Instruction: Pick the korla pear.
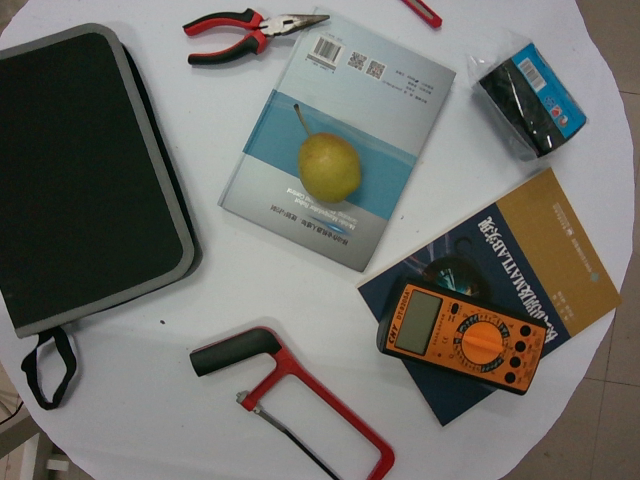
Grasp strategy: vertical